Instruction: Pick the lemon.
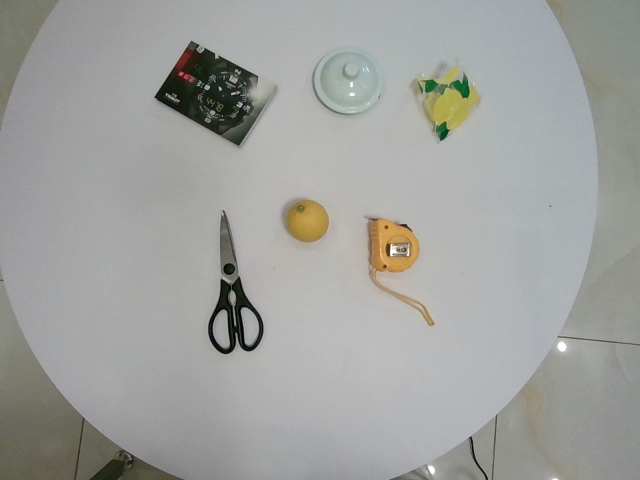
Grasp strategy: vertical